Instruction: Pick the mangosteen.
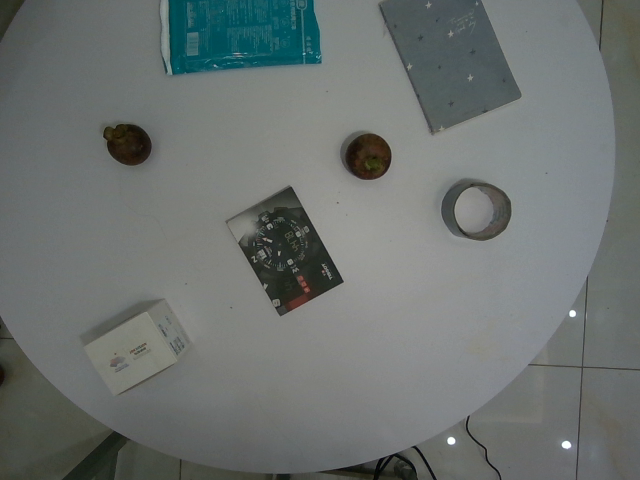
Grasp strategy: vertical